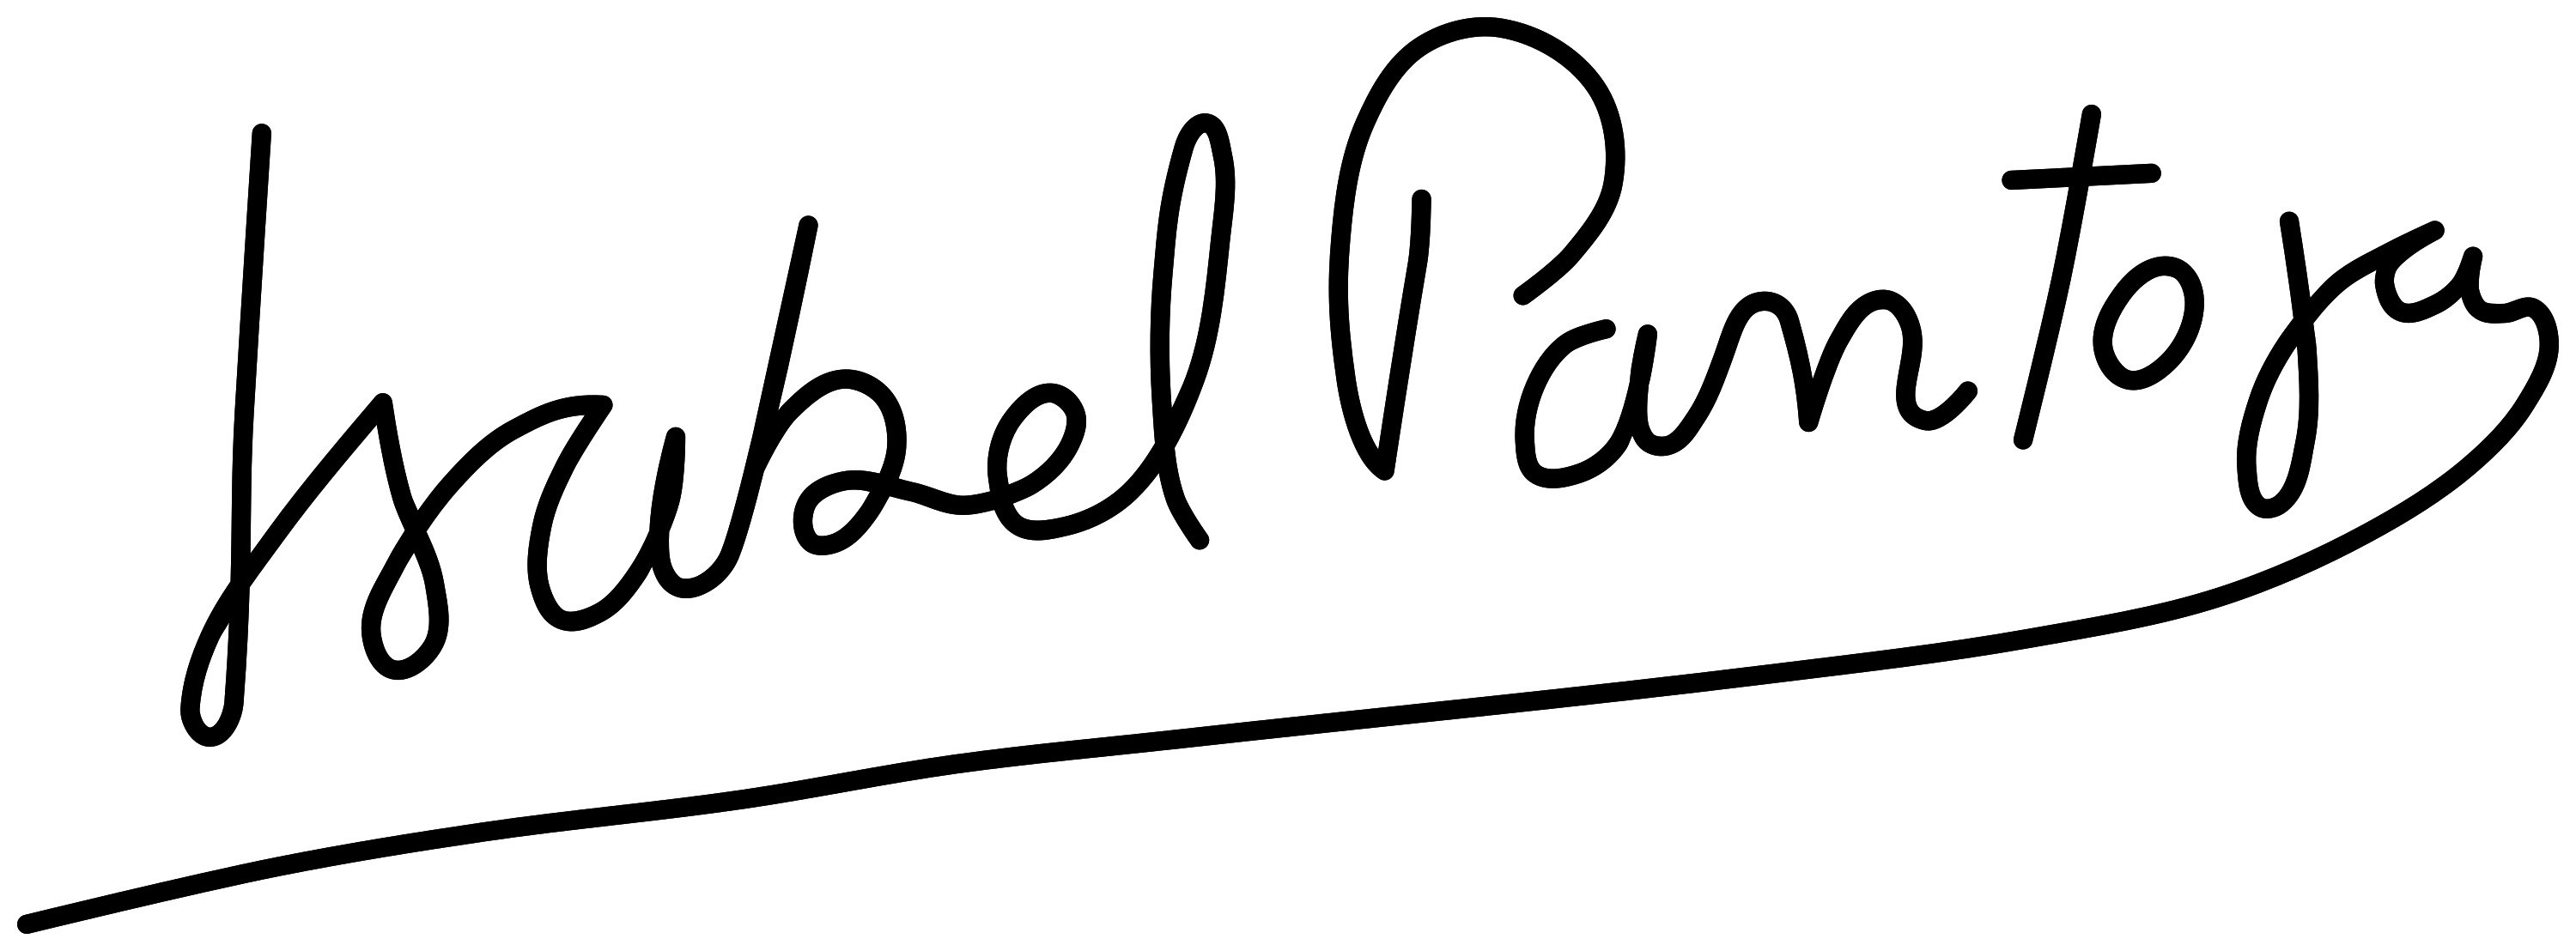
Signature of: isabel pantoja